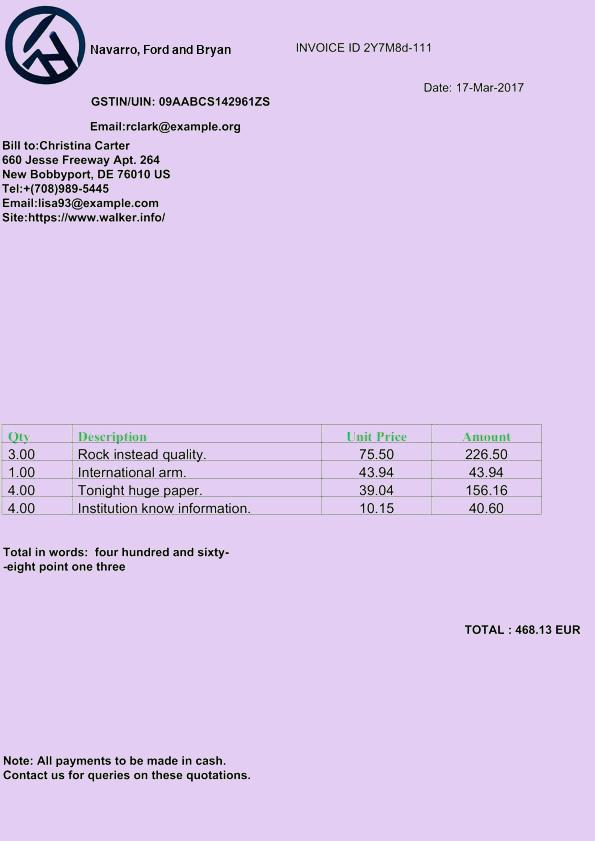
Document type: Invoice